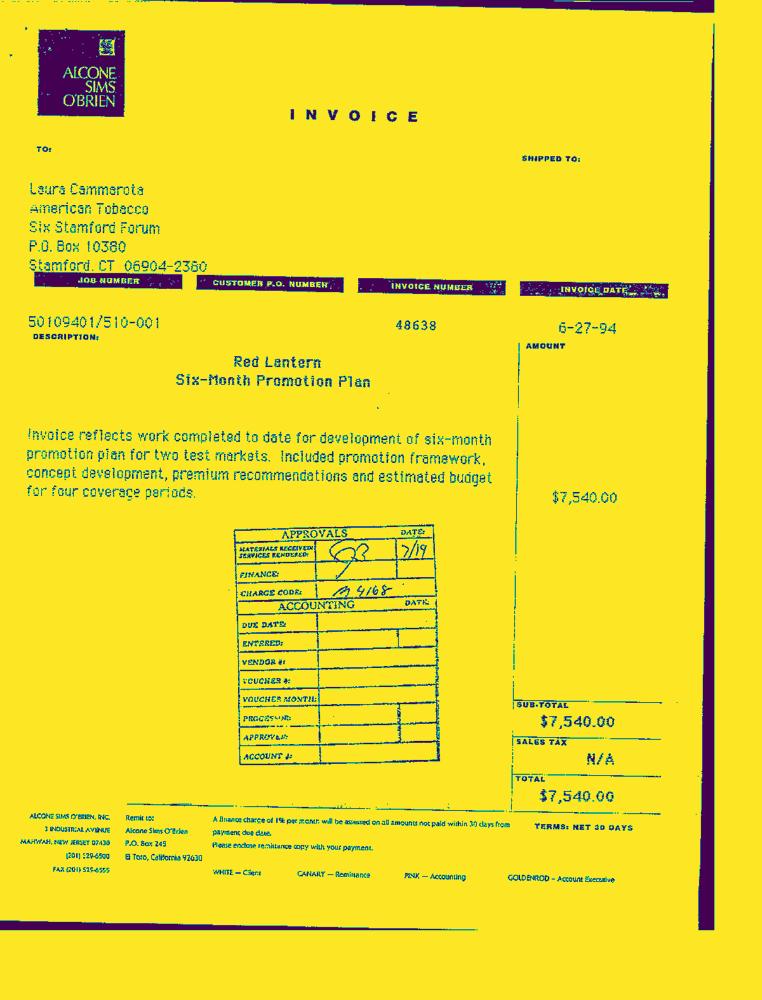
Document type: Invoice-Doc